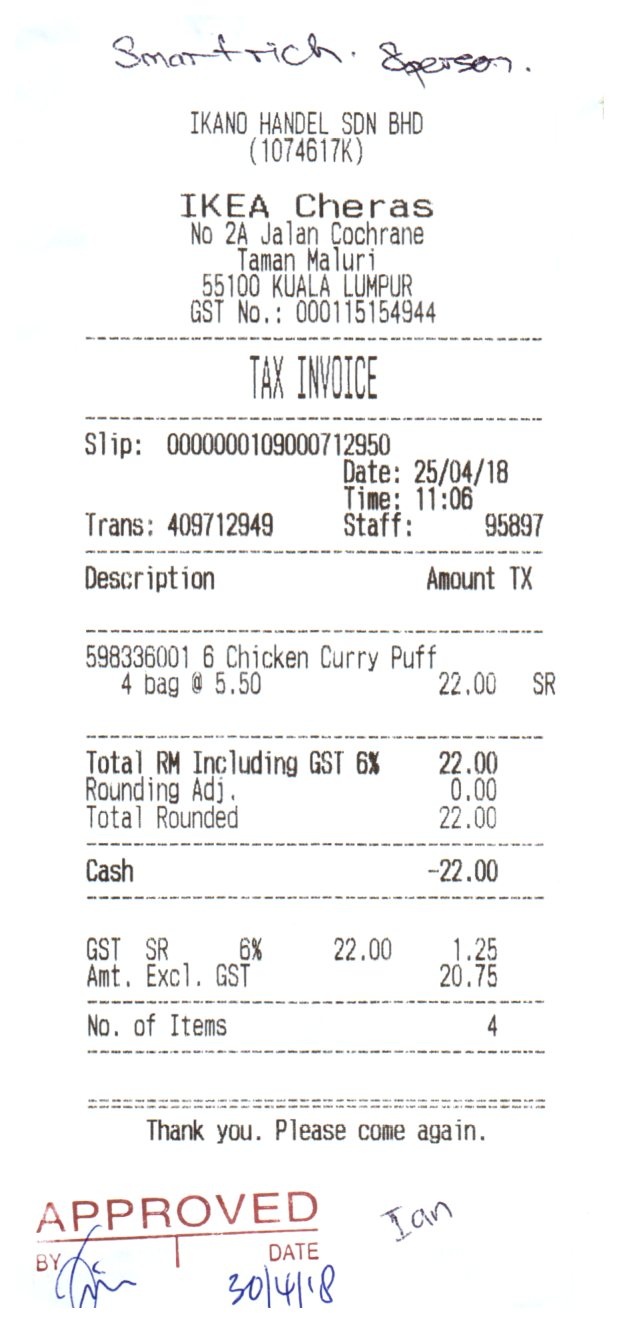
IKANO HANDEL SDN BHD
(1074617K)
IKEA CHERAS
NO 2A JALAN COCHRANE
TAMAN MALURI
55100 KUALA LUMPUR
GST NO. : 000115154944
TAX INVOICE
SLIP: 0000000109000712950
DATE: 25/04/18
TIME: 11:06
TRANS: 409712949
STAFF:
95897
DESCRIPTION
AMOUNT TX
598336001 6 CHICKEN CURRY PUFF
4 BAG @ 5.50
22.00
SR
TOTAL RM INCLUDING GST 6%
22.00
ROUNDING ADJ ,
0.00
TOTAL ROUNDED
22.00
CASH
-22.00
GST
SR
6%
22.00
1.25
AMT. EXCL. GST
20.75
NO. OF ITEMS
4
THANK YOU. PLEASE COME AGAIN.
APPROVED
BY
DATE